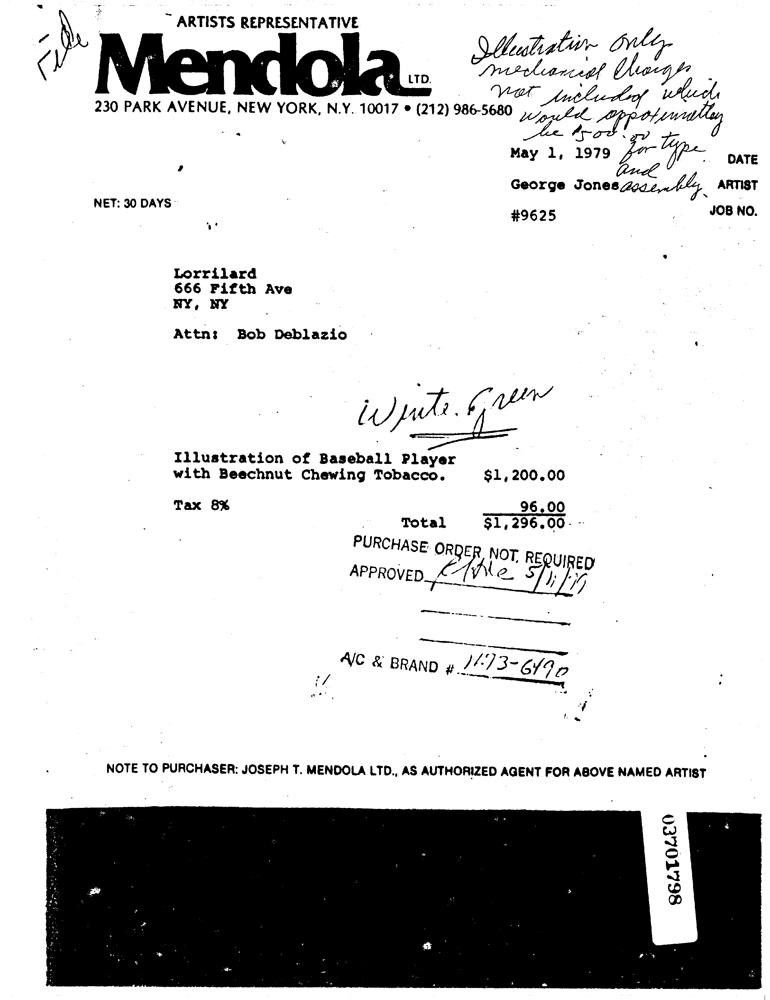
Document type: Invoice